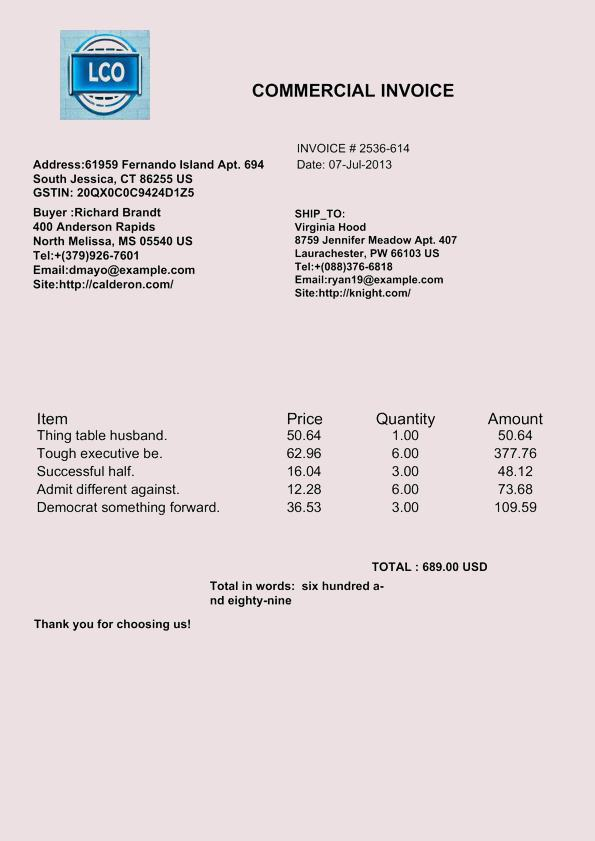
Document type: Invoice